Question: What appears to be the issue?
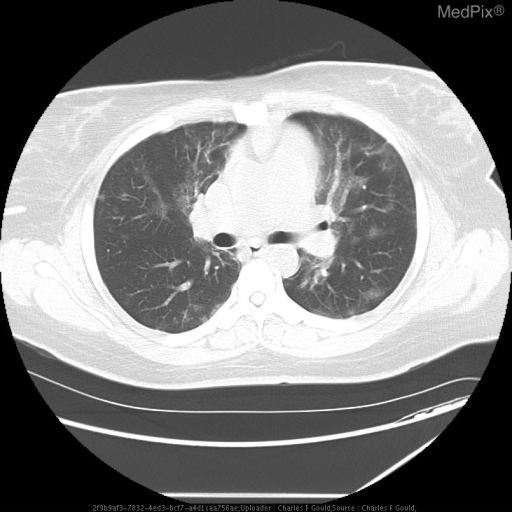
Answer: The findings suggest Summary of Image Findings:
CXR:

Unremarkable chest radiograph obtained at admission.

Frontal chest radiograph taken 48 hours after admission demonstrating ill-defined ground glass opacities within the bilateral suprahilar regions.  There is also a retrocardiac opacity.  Atypical or viral infectious process.  A CT was recommended.  The admission chest x-ray was unremarkable.

Frontal chest radiograph taken at 72hrs demonstrates interval placement of endotracheal tube and right-sided central venous catheter.  New right-sided subcutaneous air.  Hypoinflation and mils increased interstitial markings of the lungs.

Portable chest radiograph demonstrates interval development of moderate right-sided pneumothorax

CT:
Chest CT demonstrating diffuse patchy bilateral upper and lower lobe groundglass opacities.  Differential considerations include PCP and CMV pneumonia as well as other opportunistic infection.  This could represent hypersensitivity pneumonitis.. Chest CT demonstrating diffuse patchy bilateral upper and lower lobe groundglass opacities.. The patient might have a history of 31y/o black female who is HIV positive, with slow onset of fatigue, low grade fever and dyspnea over the past several weeks..